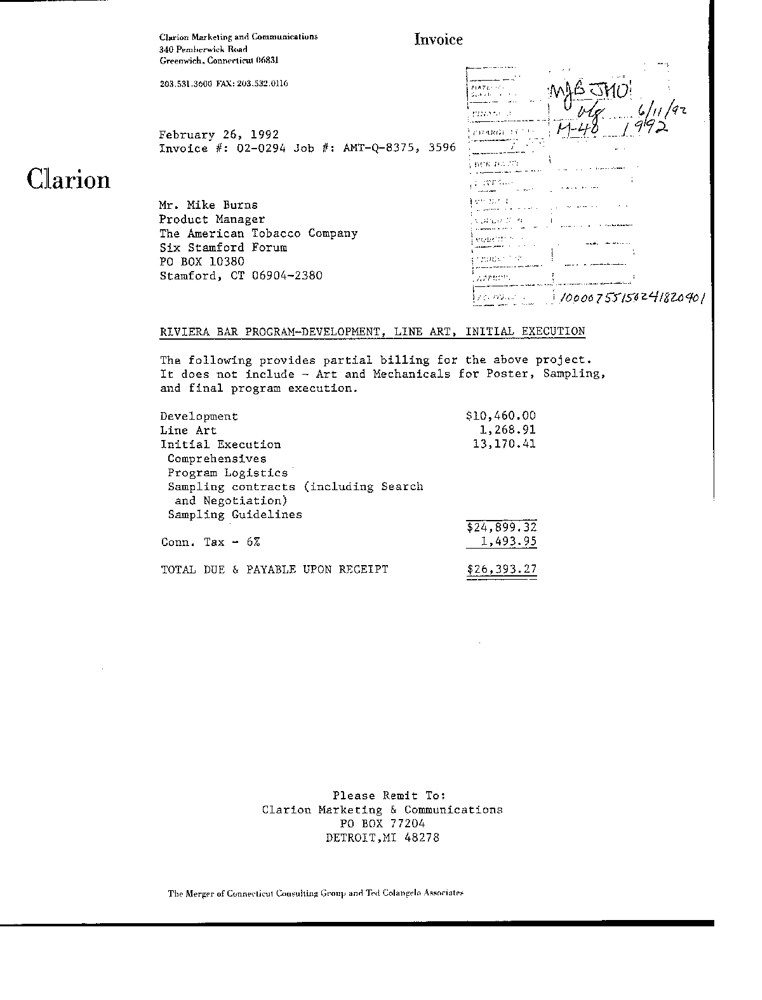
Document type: Invoice